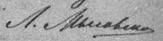
Signature of: lev mysovsky